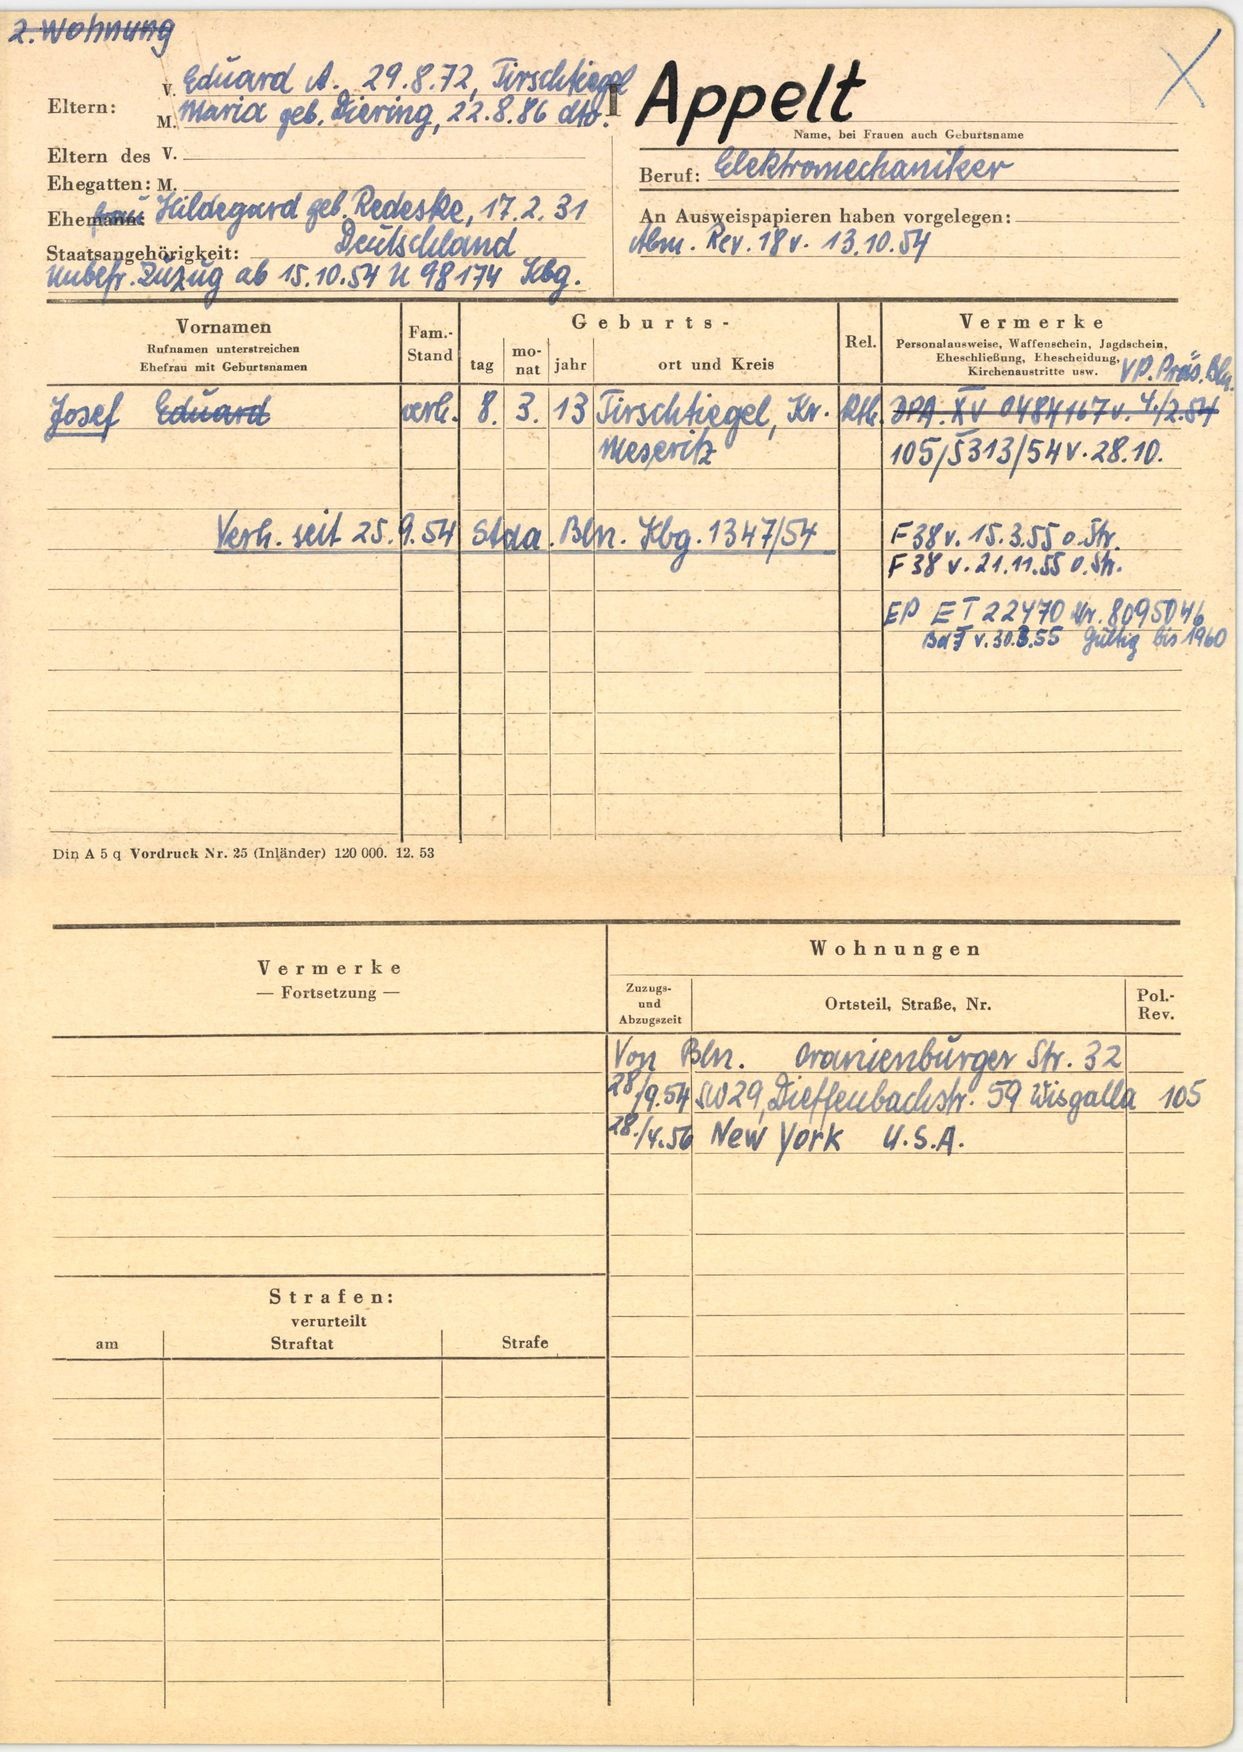
Appelt